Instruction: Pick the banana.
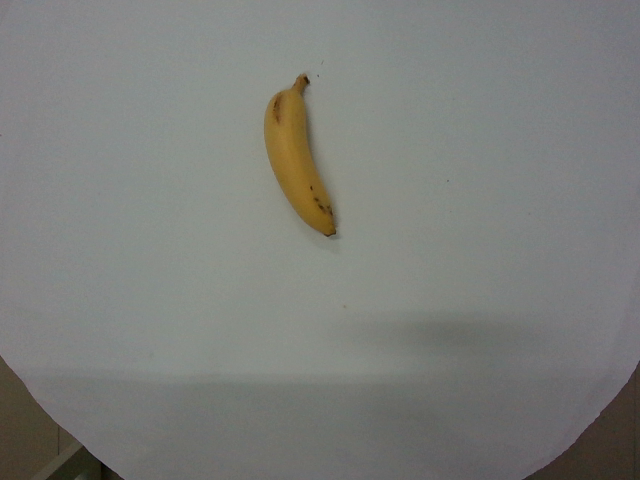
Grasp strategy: vertical